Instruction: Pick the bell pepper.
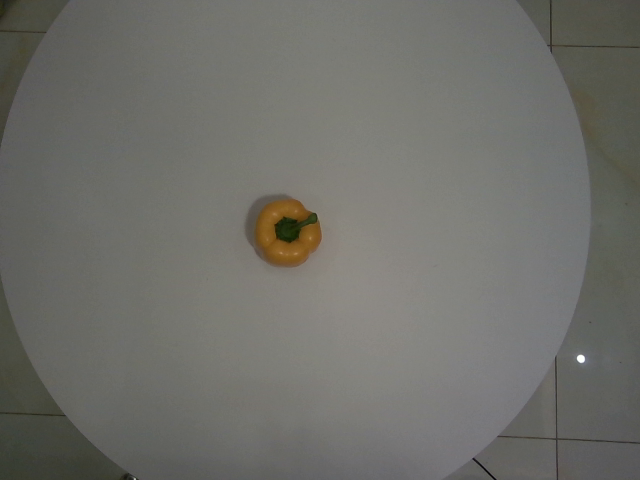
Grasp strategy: vertical